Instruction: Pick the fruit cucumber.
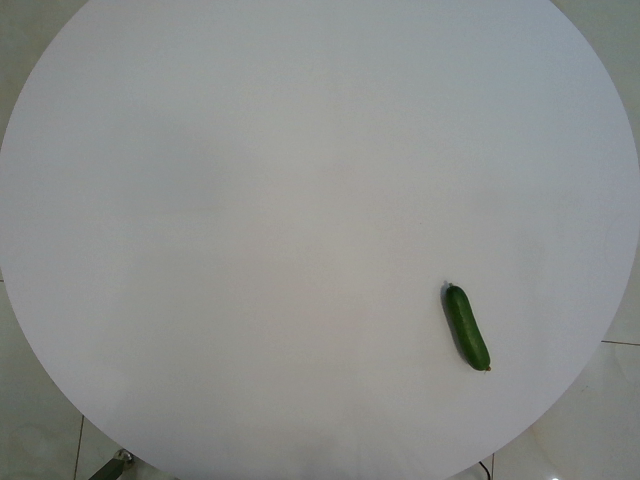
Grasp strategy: vertical